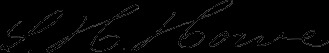
Signature of: s herbert howe